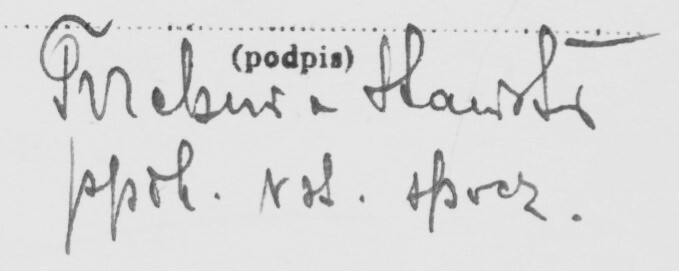
Signature of: stanisław trzebunia